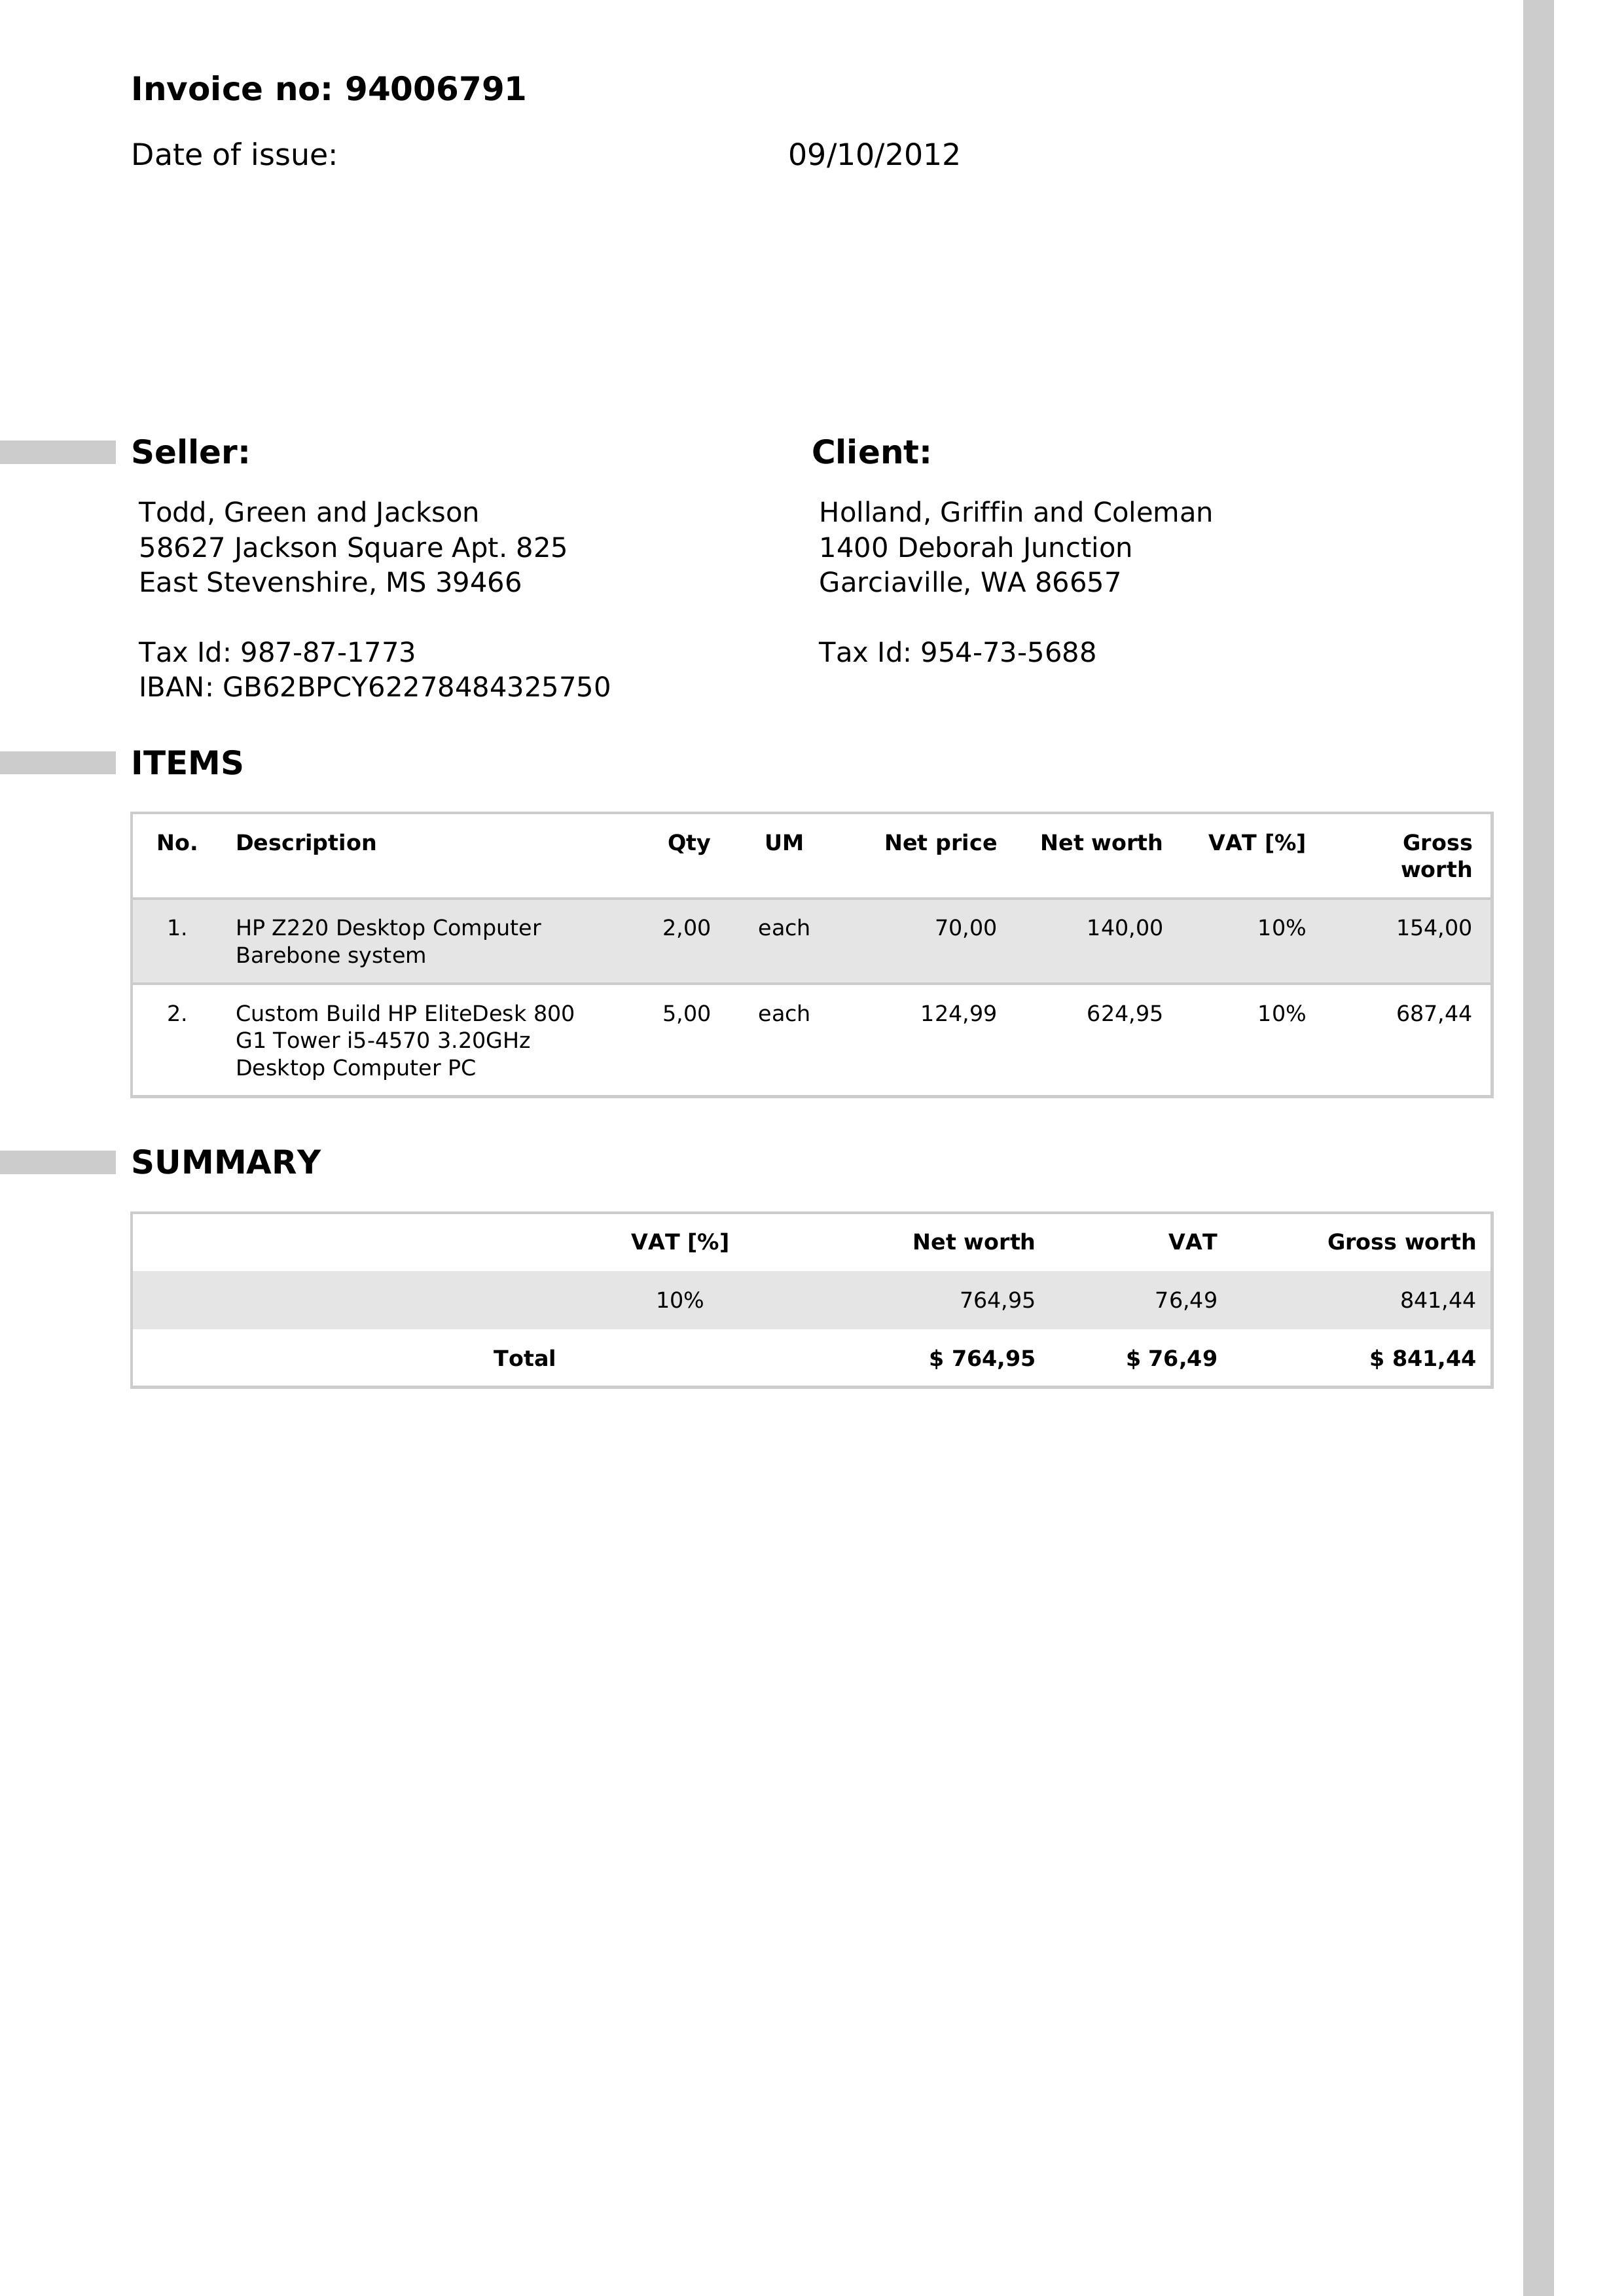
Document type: Invoice